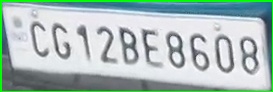
License plate number: CG 12BE 8608